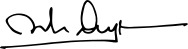
Signature of: pirapan salirathvibhaga